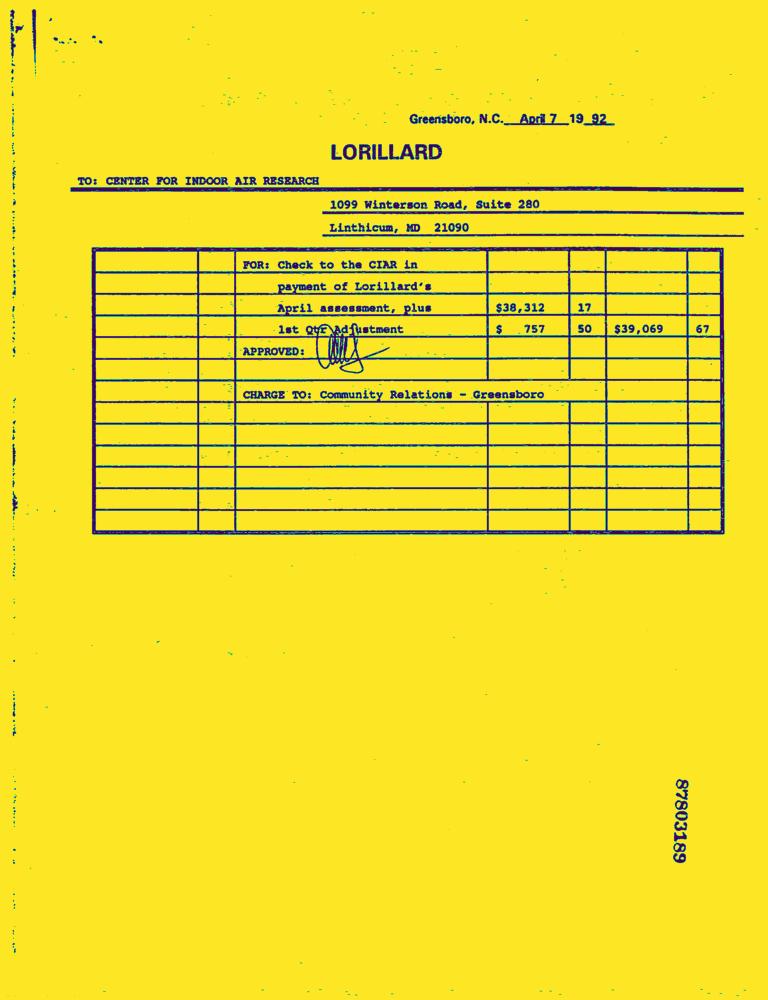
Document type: Invoice-Doc